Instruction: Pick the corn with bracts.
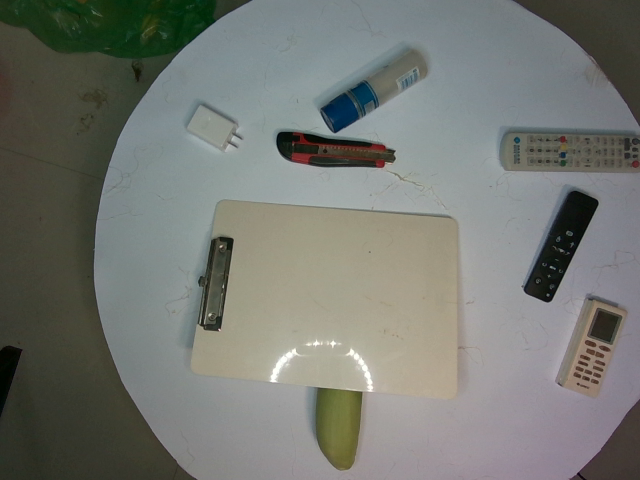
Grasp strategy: vertical